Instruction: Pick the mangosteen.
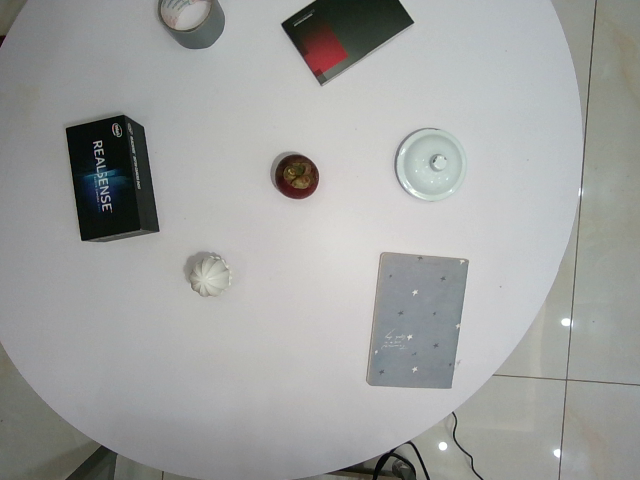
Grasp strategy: vertical